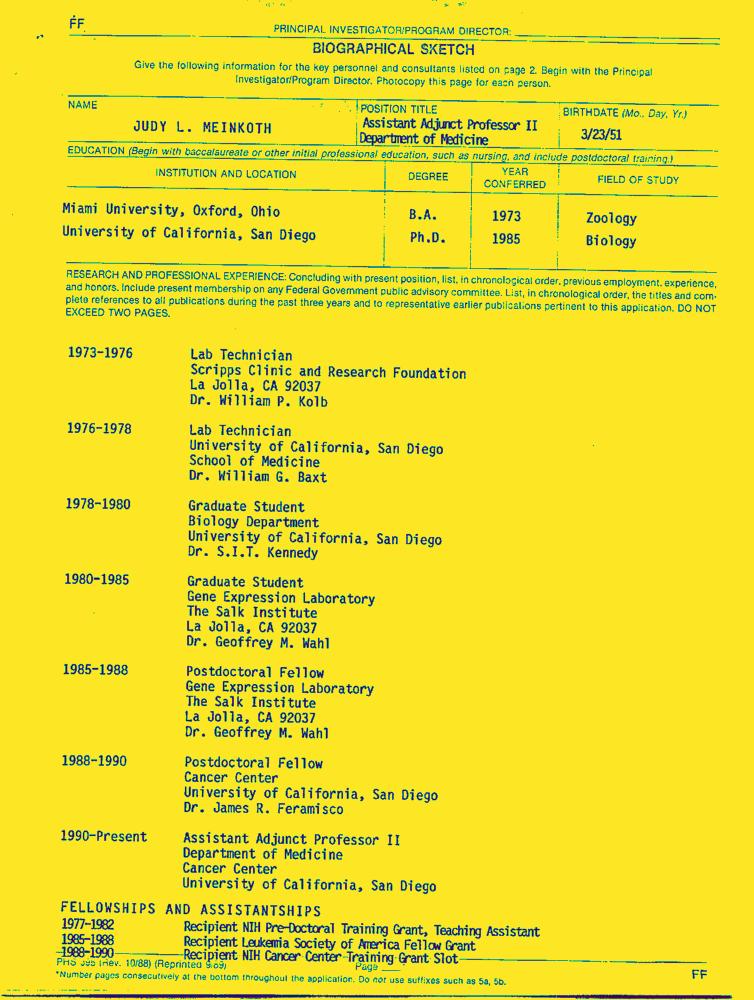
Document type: Resume-Doc